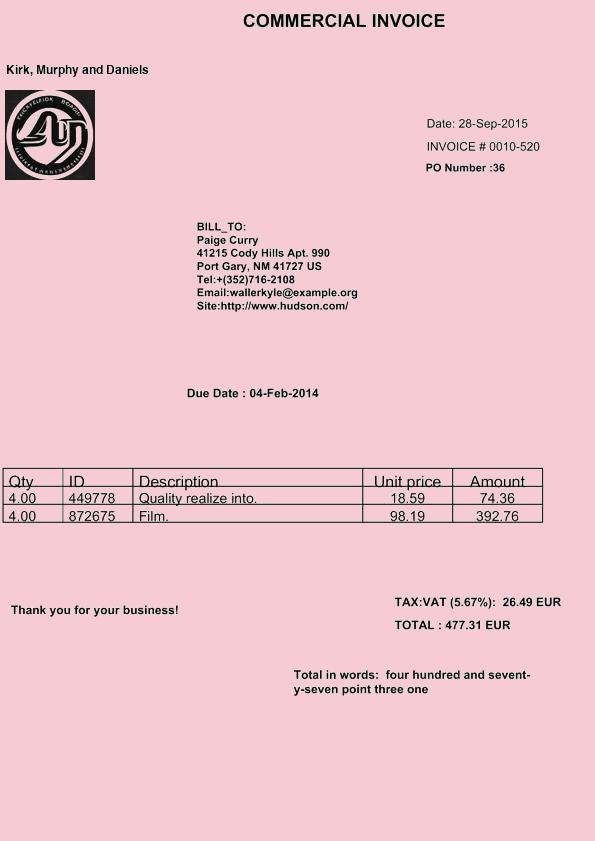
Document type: Invoice